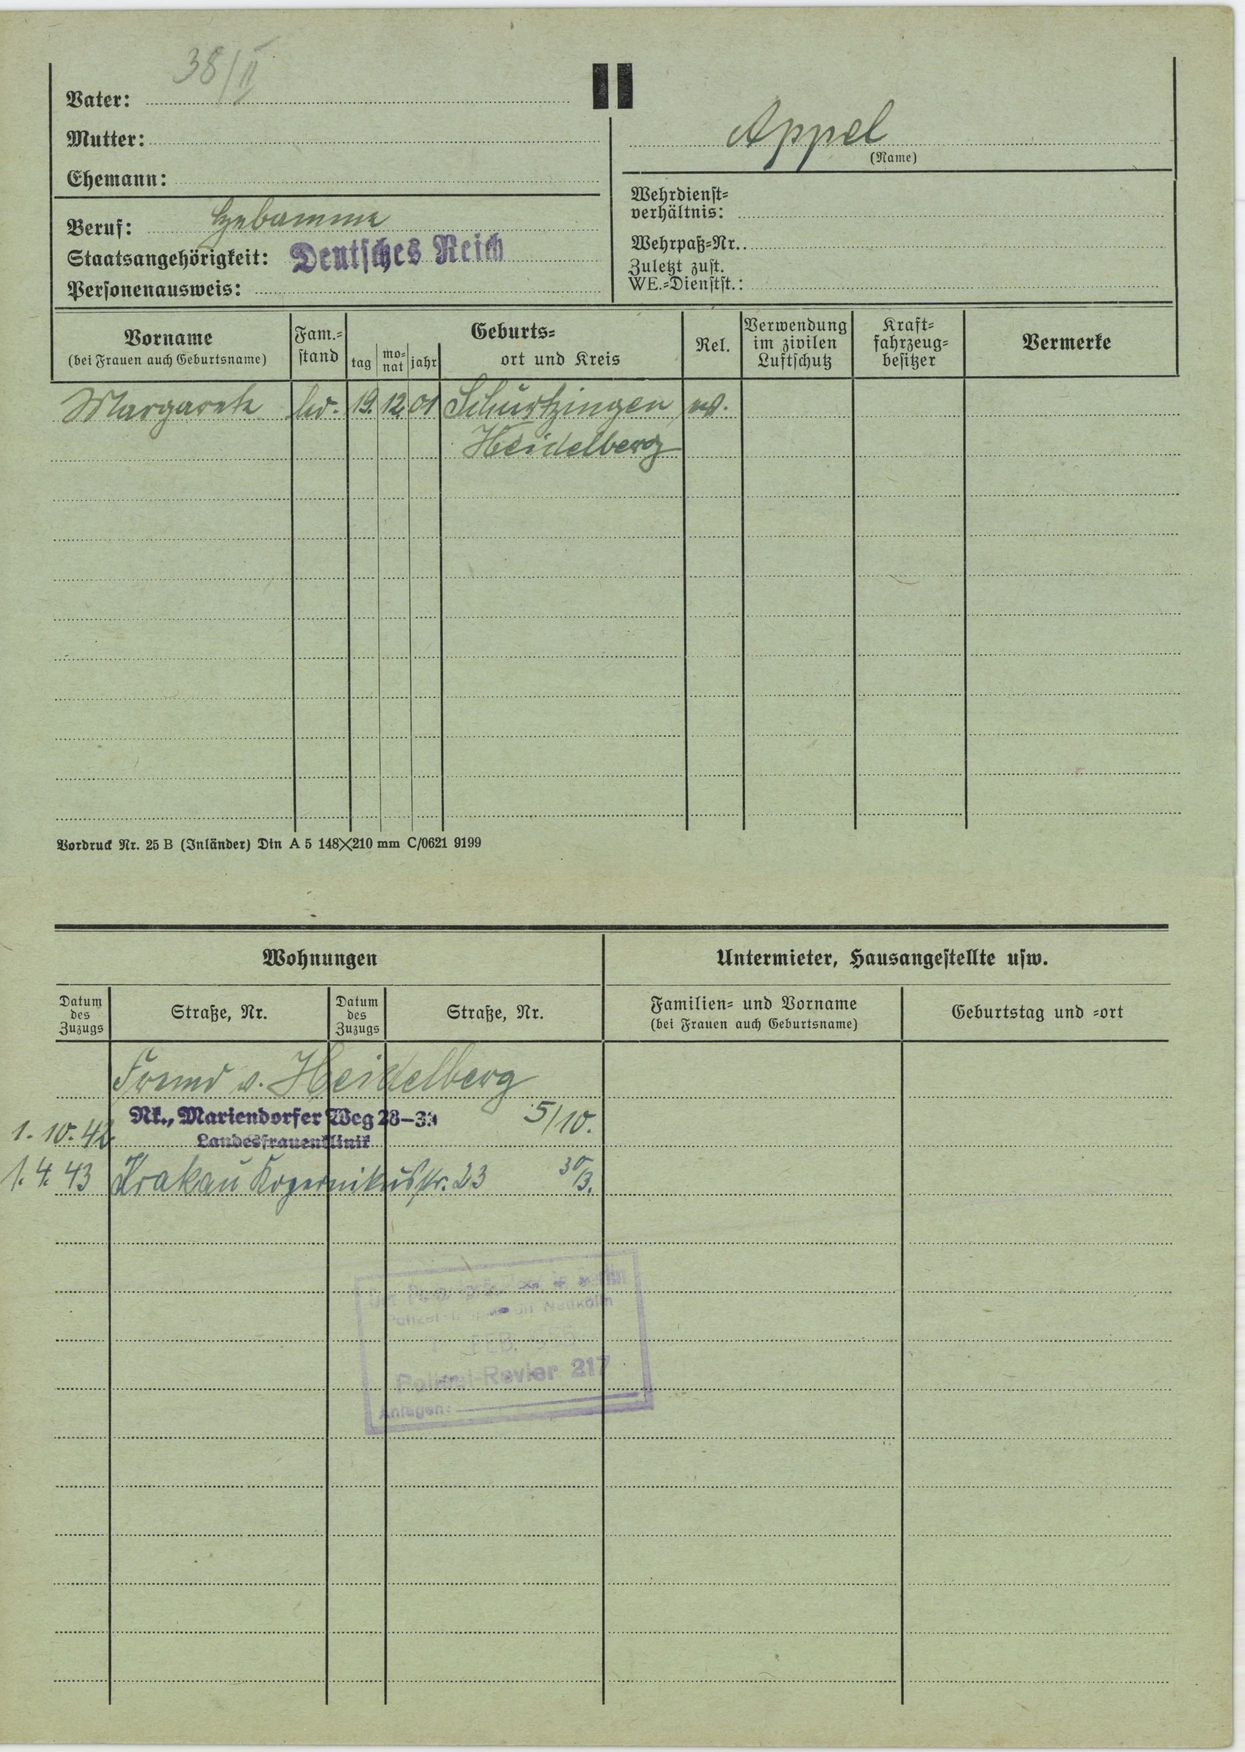
Appel